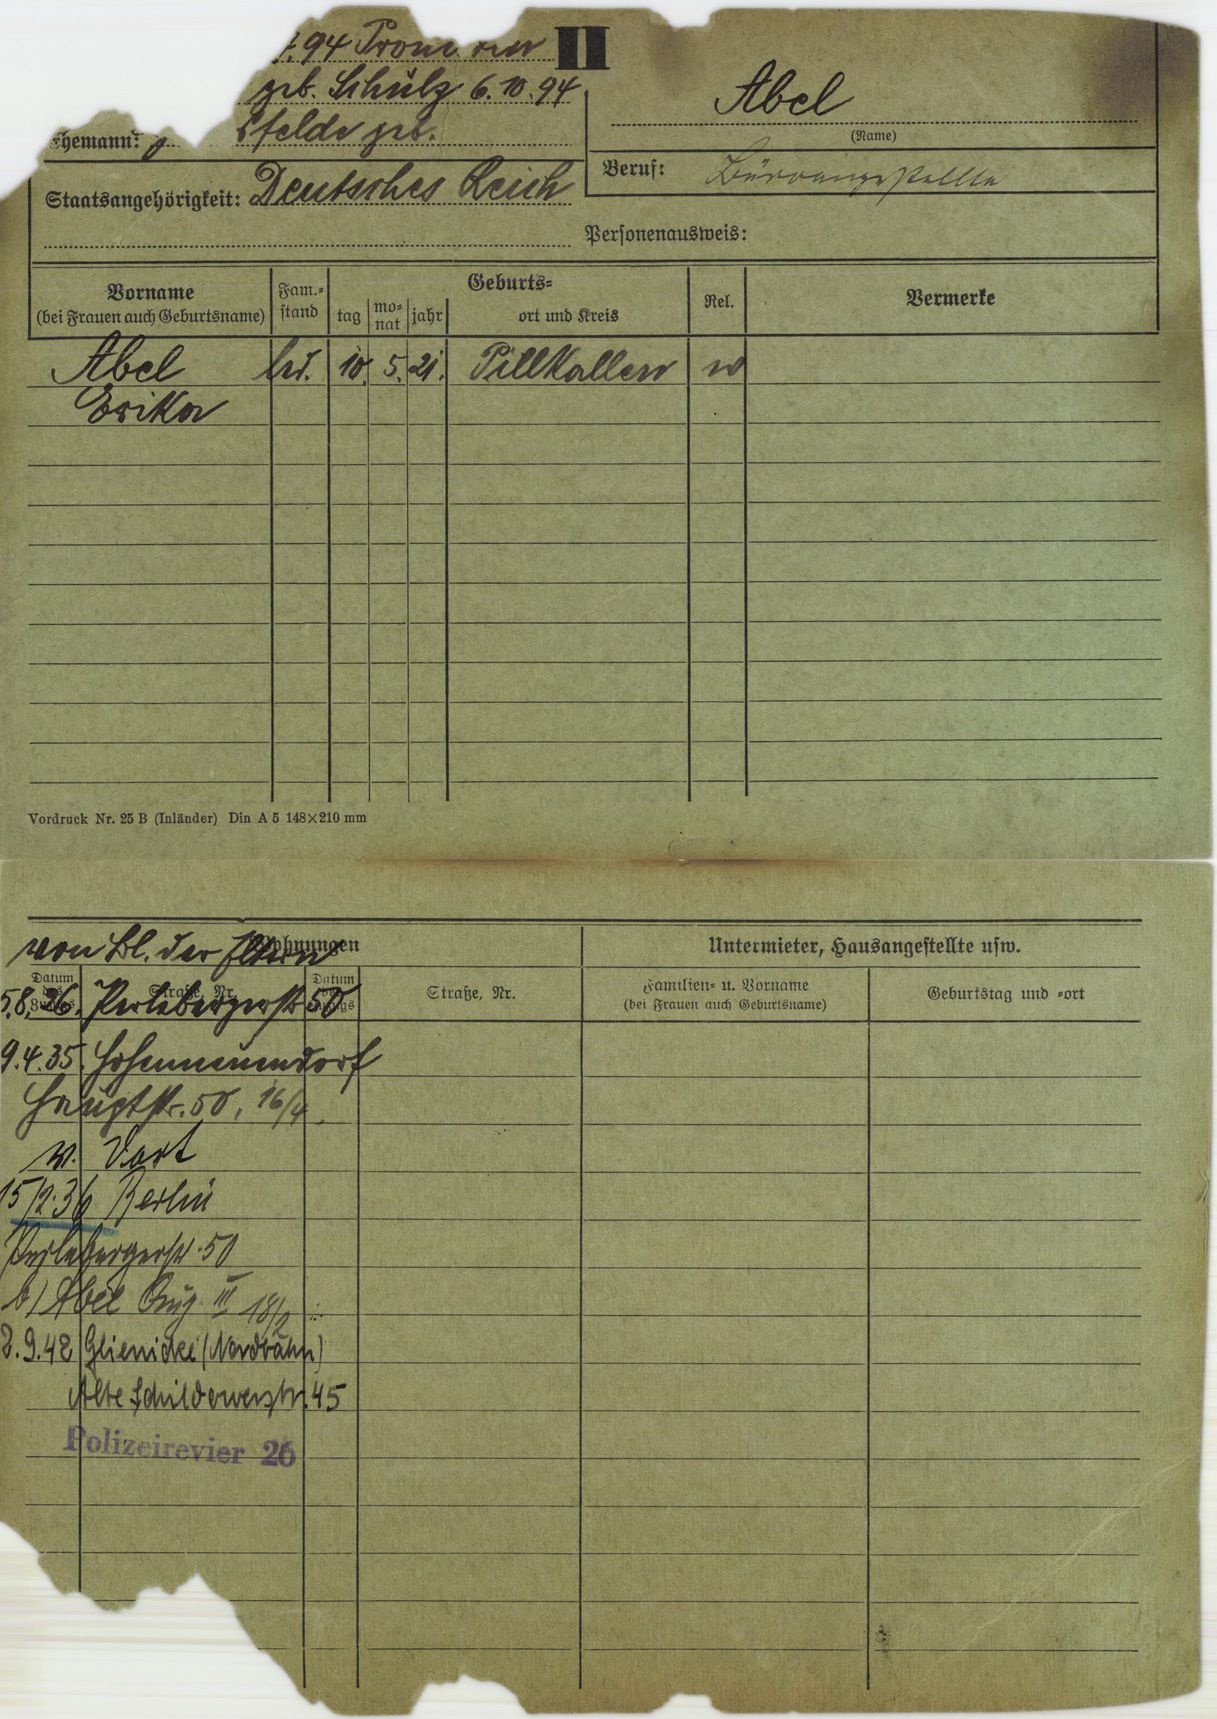
Abel